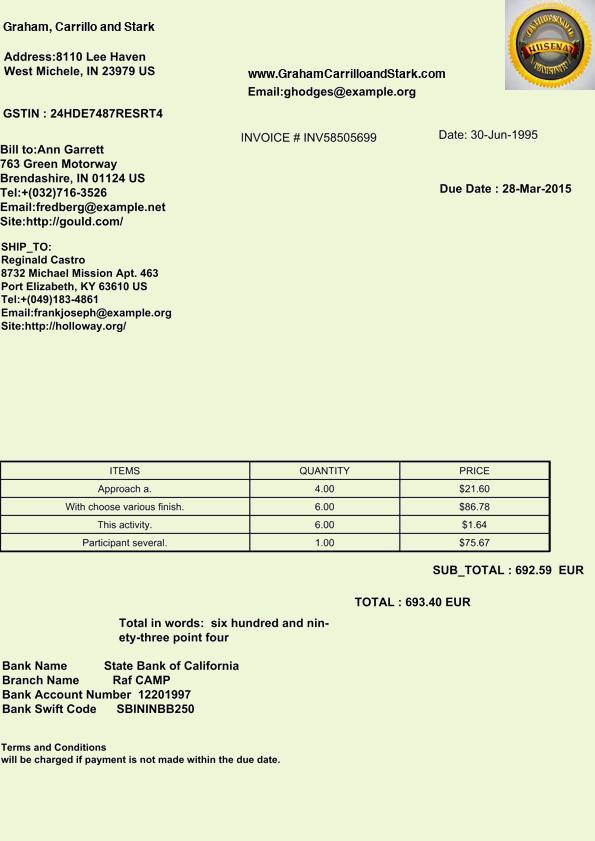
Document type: Invoice